Question: Can you provide the account number mentioned in the document?
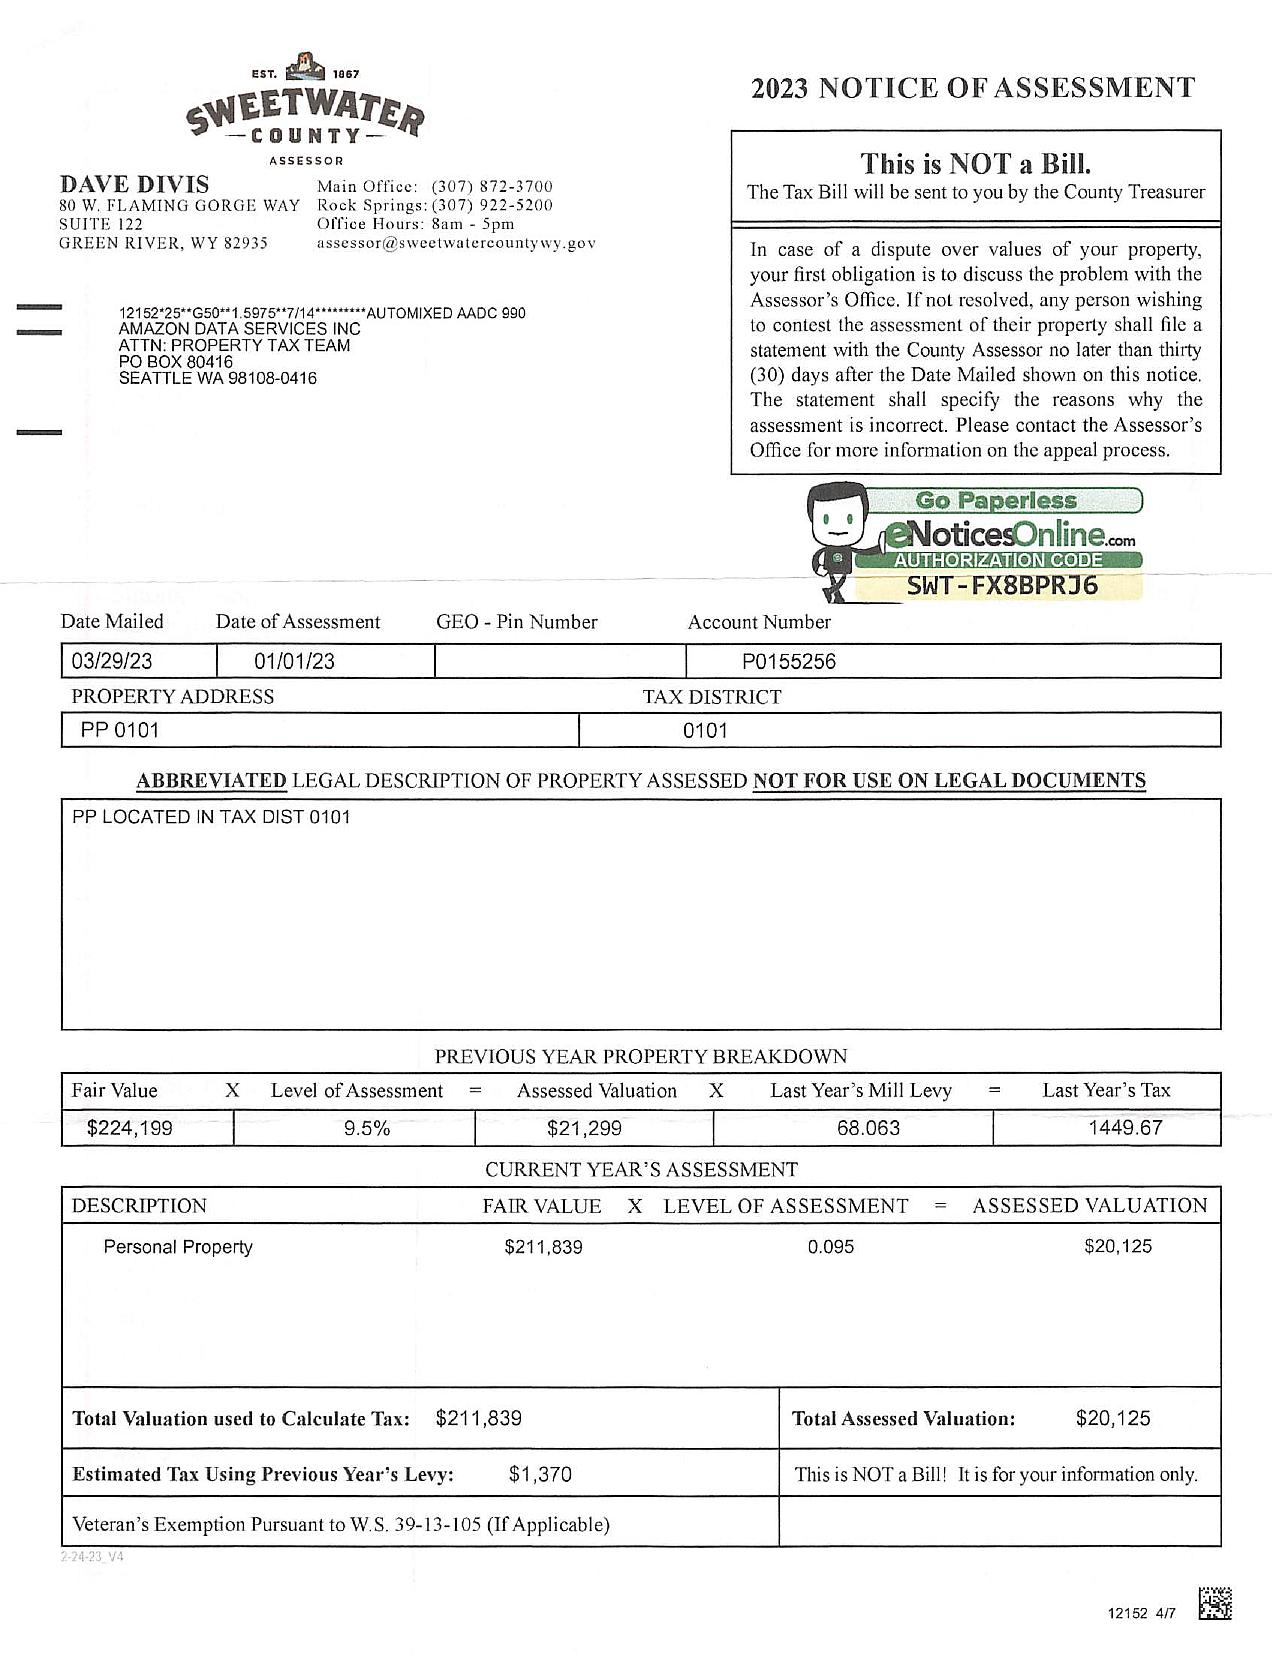
Answer: "P0155256"